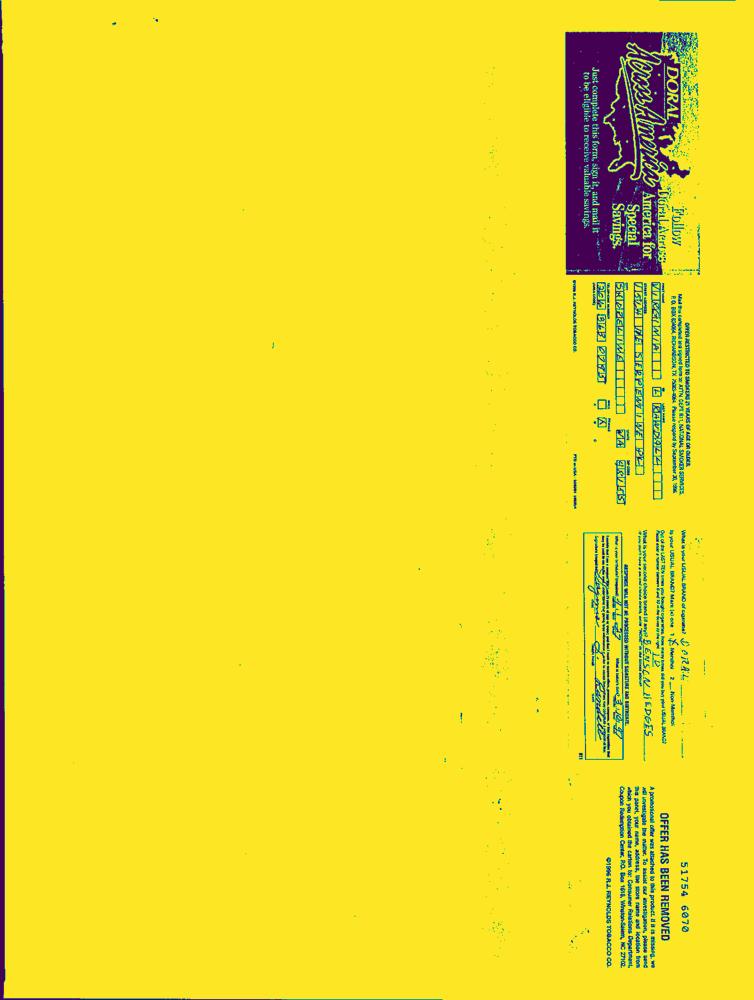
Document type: Hand-Written